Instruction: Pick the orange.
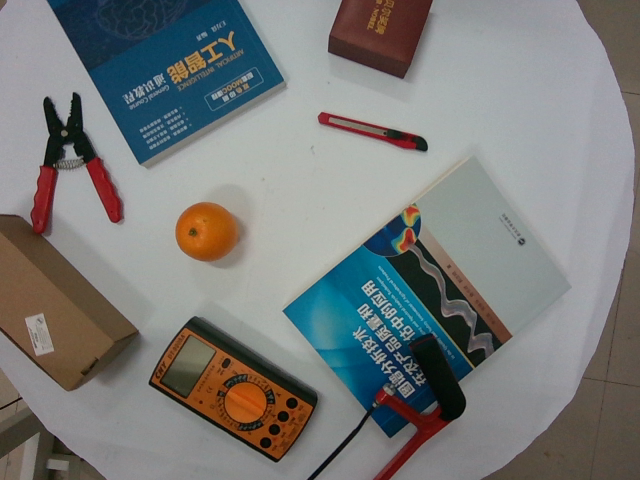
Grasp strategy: vertical